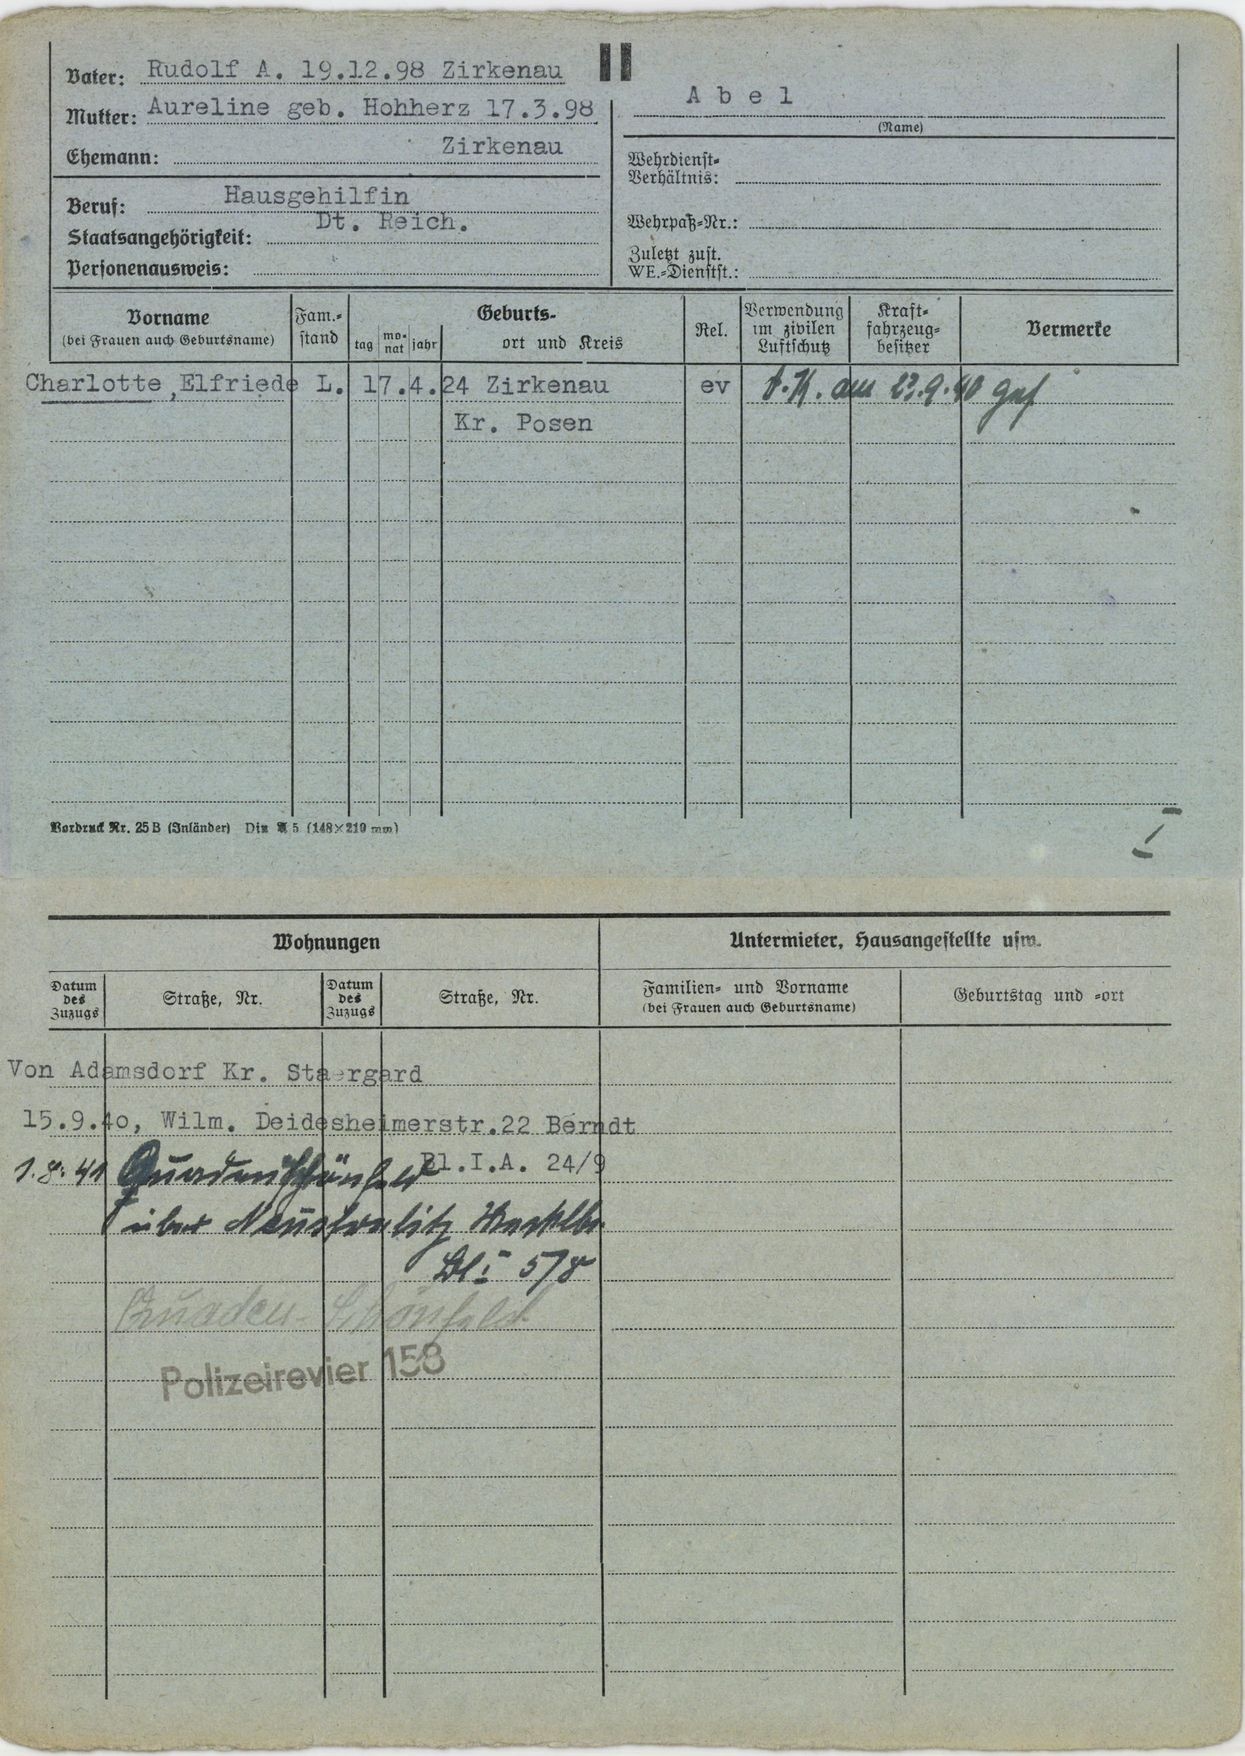
Abel